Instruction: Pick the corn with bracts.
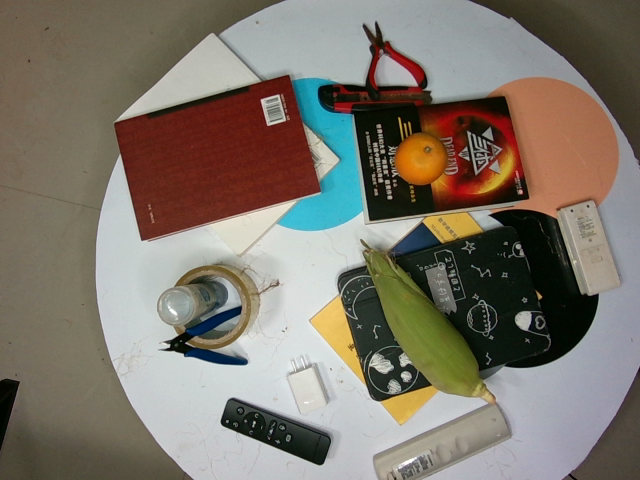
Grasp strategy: vertical